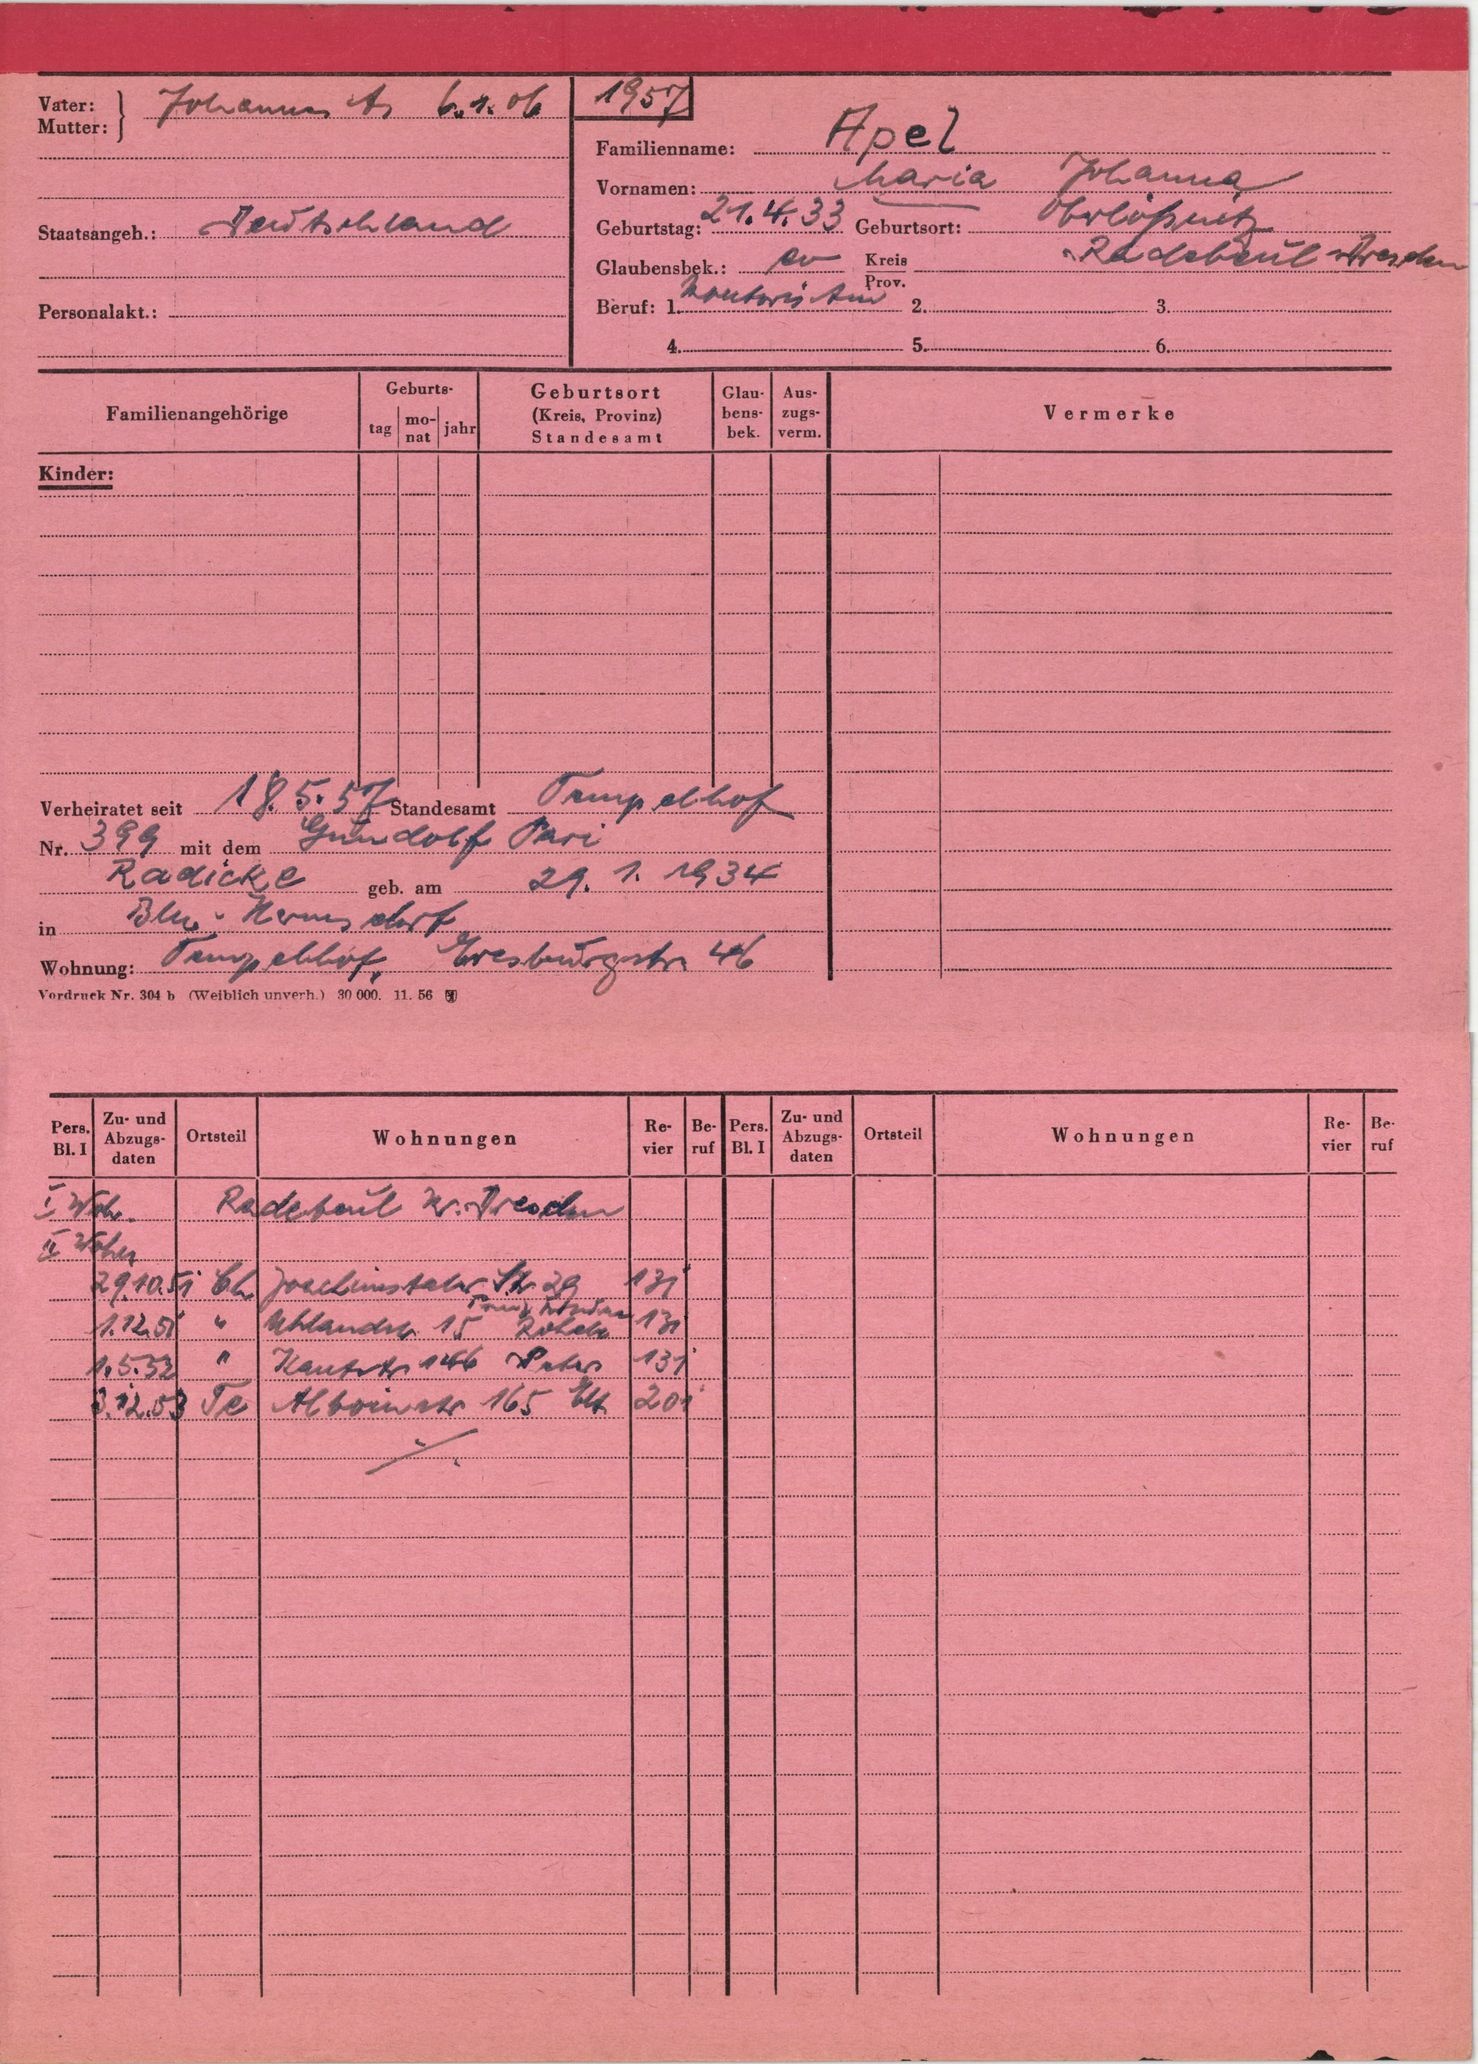
Apel